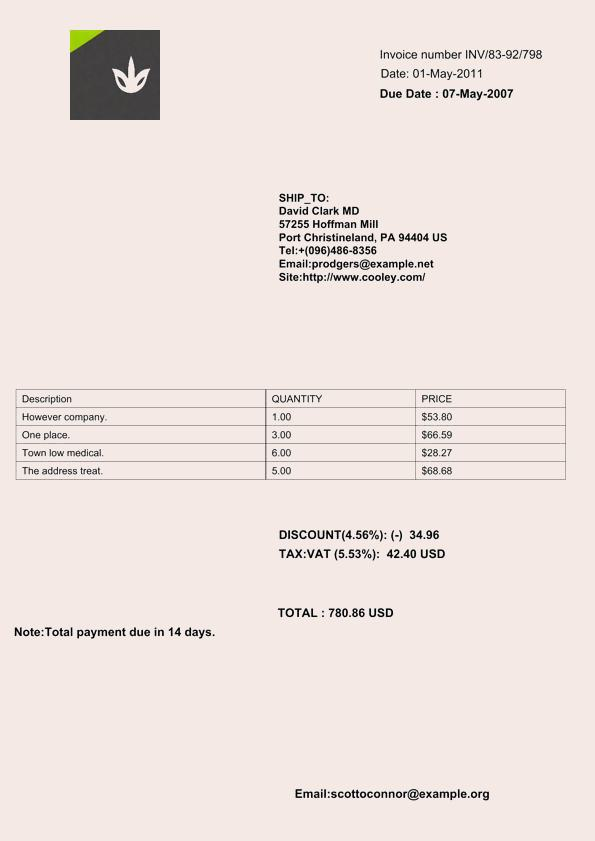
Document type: Invoice